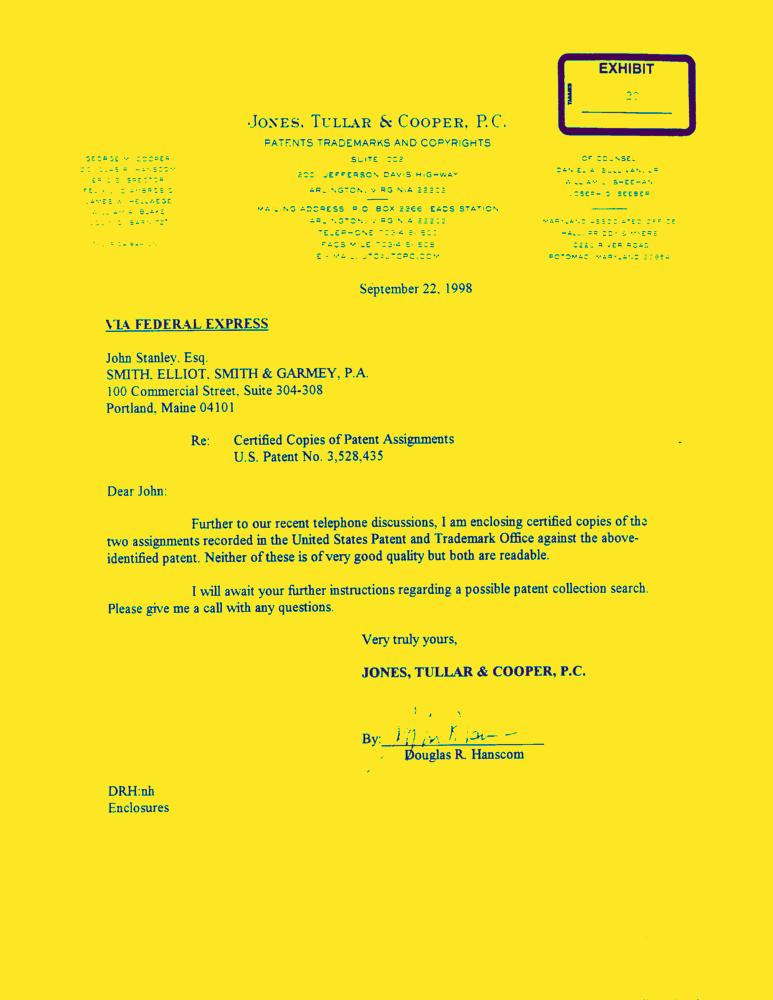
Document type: Letter-Doc